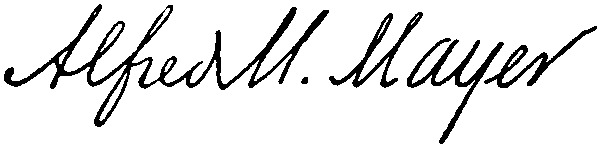
Signature of: alfred marshall mayer